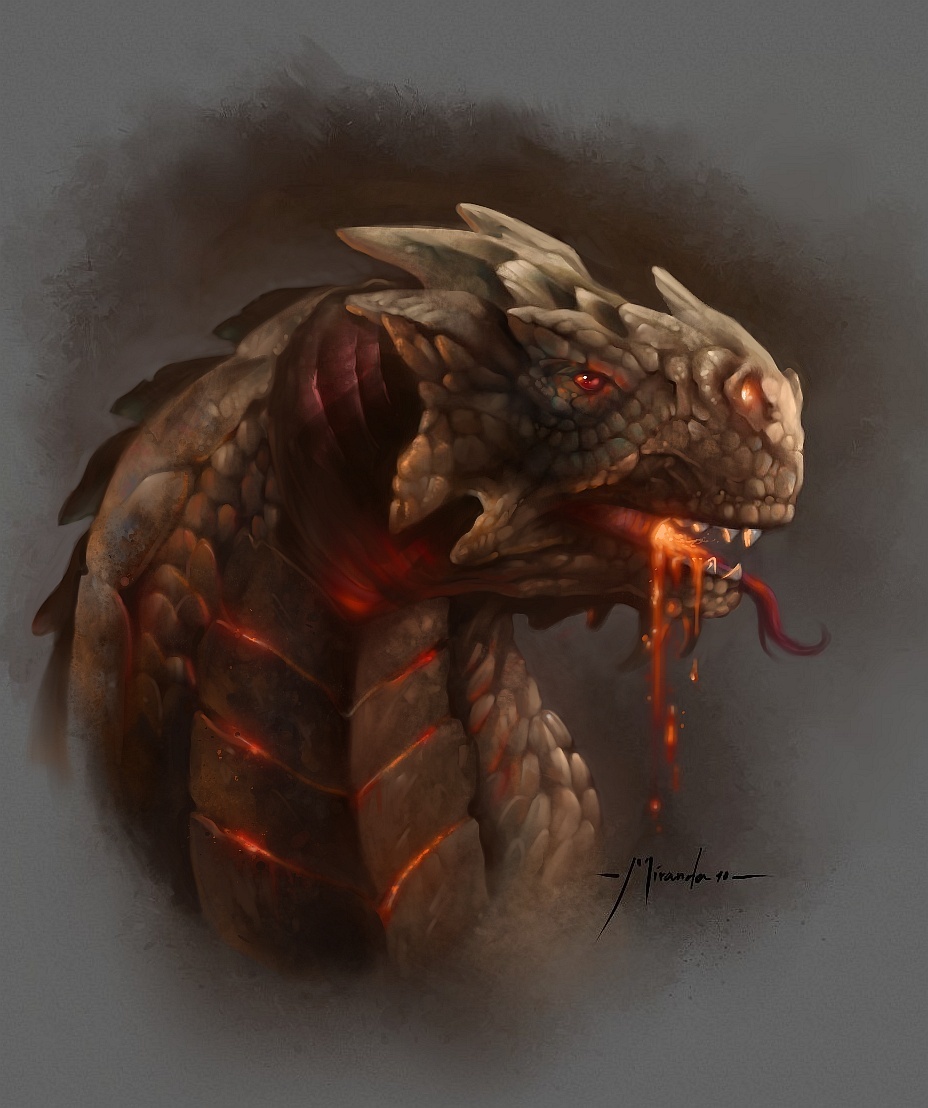
Signature of: ramon miranda